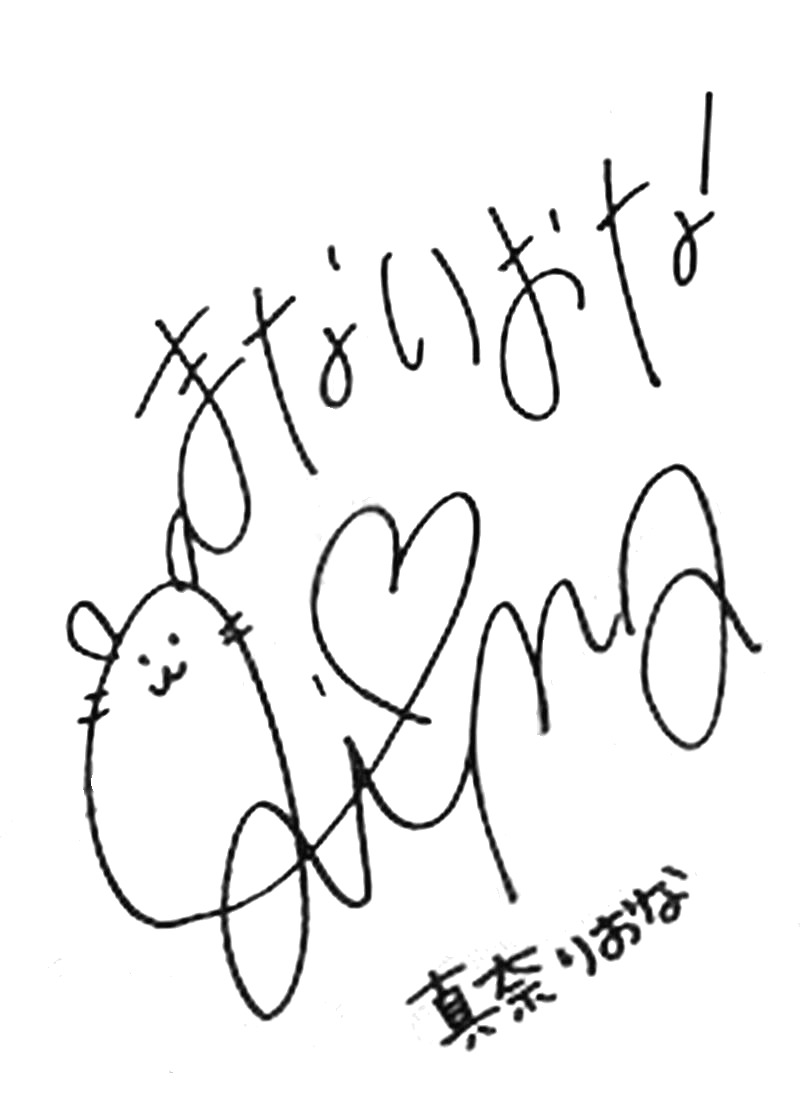
Signature of: riona mana